Question: Which state is mentioned in the document?
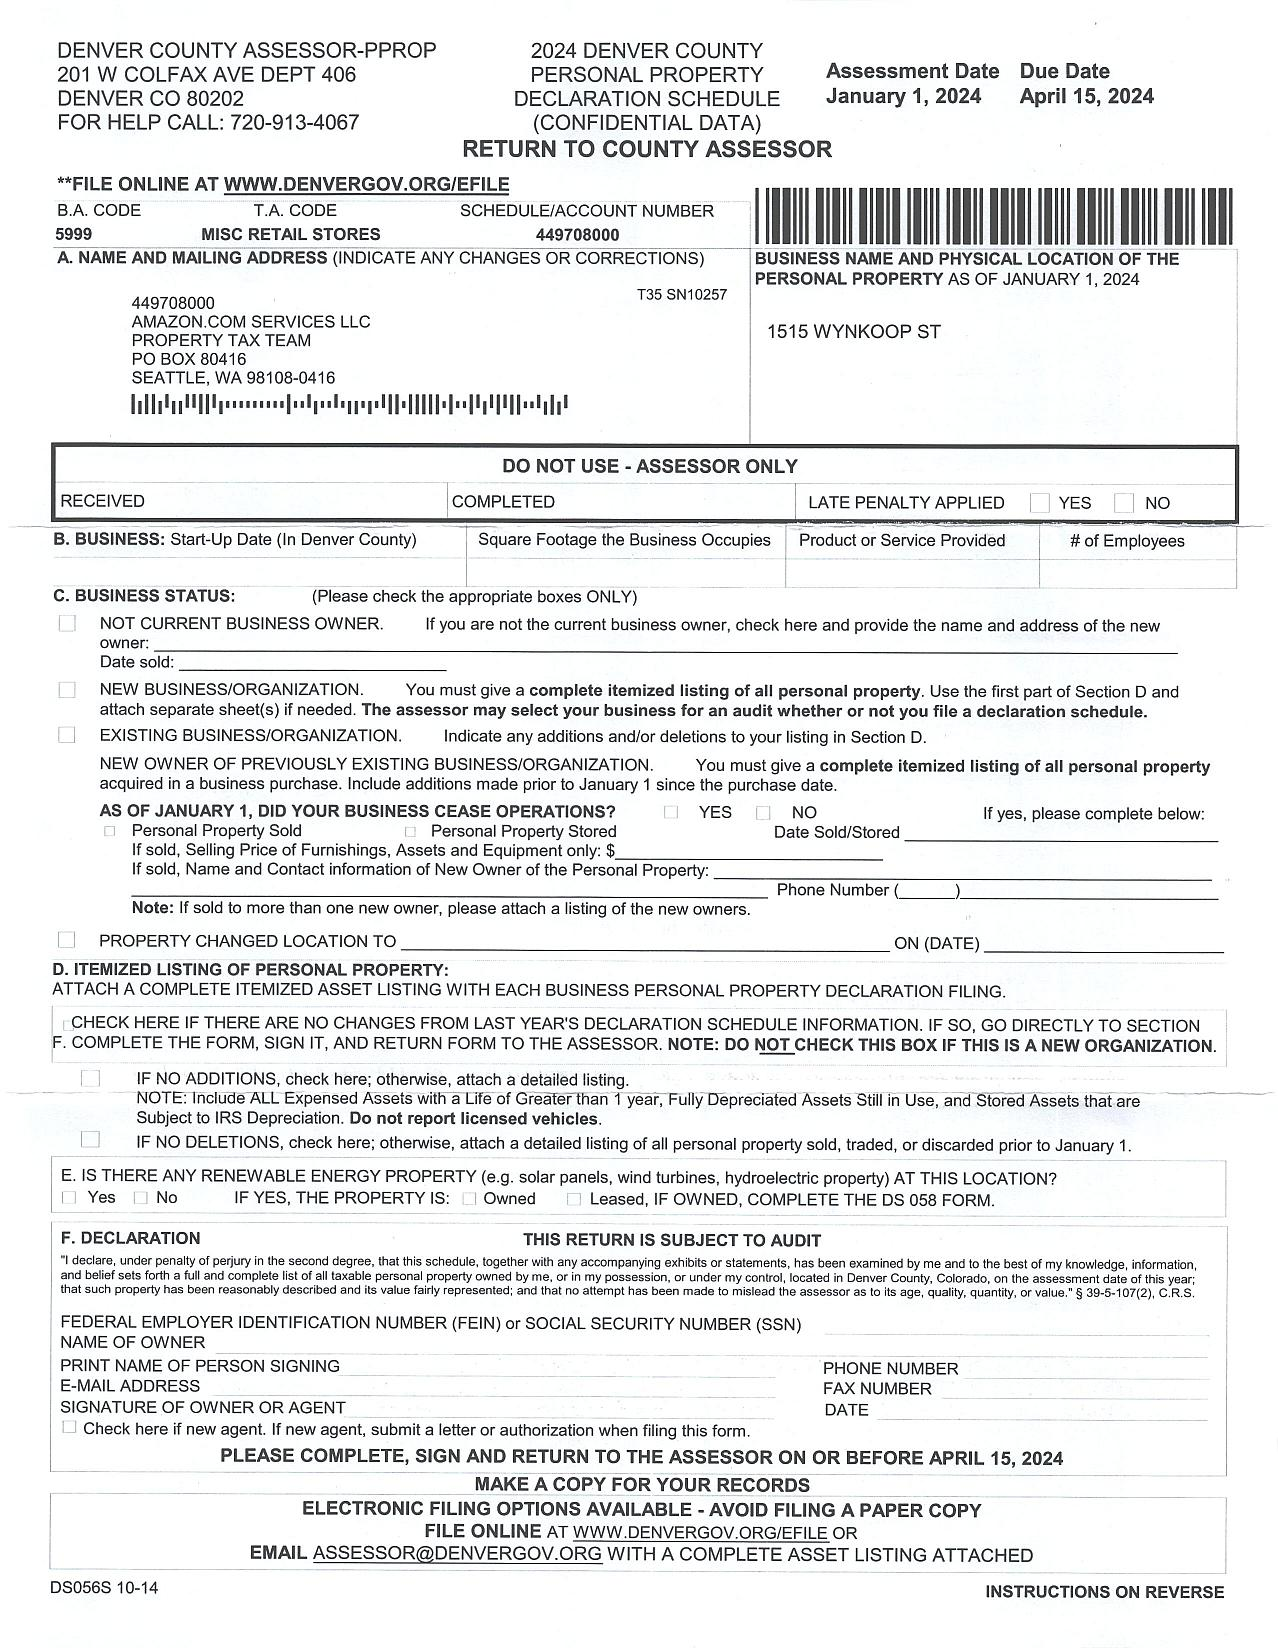
Answer: "CO"